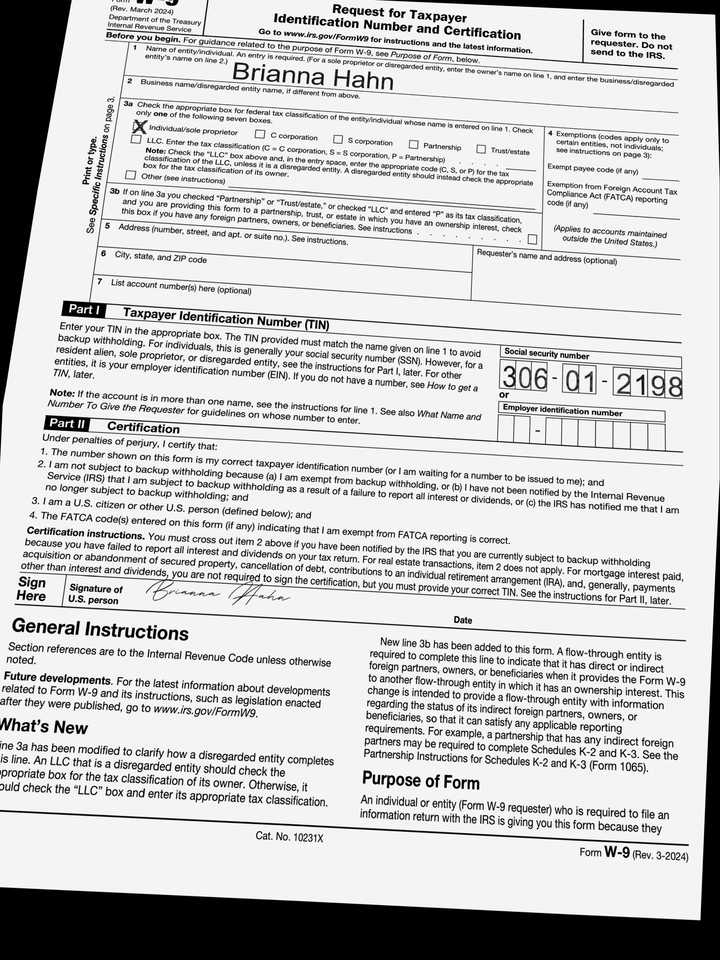
cbx: yes
ssn: 306012198
enm: Brianna Hahn